Question: In what way does the history help explain the case?
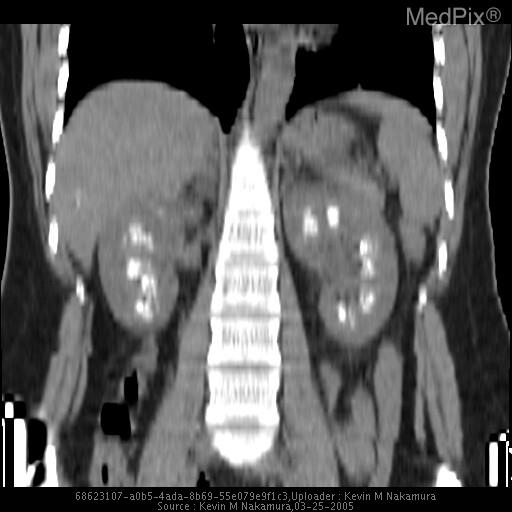
Answer: The patient's history of A 39 year old female patient presented with a history of cloudy urine and dysuria. She also reported 6/10 bilateral flank pain. A renal-stone protocol abdominal CT was ordered to assess for nephrolithiasis. is key in understanding the case.